Question: What appears to be the issue?
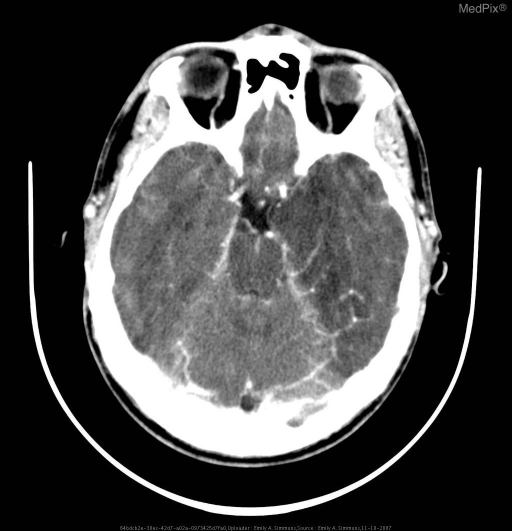
Answer: The findings suggest Bilateral temporal lobe involvement (L>R) with low attenuation on non-contrast CT, enhancement with gadolinium on T1, T2 hyper-intensity and restricted diffusion consistent with edema.. Diffuse areas of low attenuation in the temporal lobes, left greater than right.  Mass effect is noted with left uncal herniation.. The patient might have a history of 21 y/o soldier deployed to Iraq.  Found down in barracks three days after being treated for non-specific viral illness..